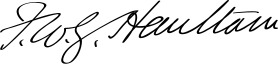
Signature of: frederick w a g haultain